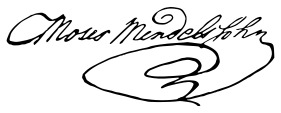
Signature of: moses mendelssohn